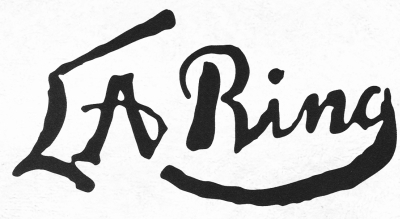
Signature of: laurits andersen ring